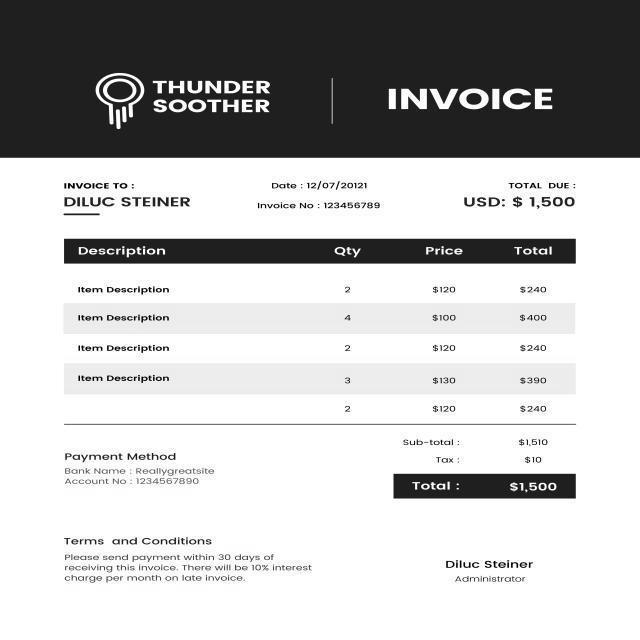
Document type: Invoice